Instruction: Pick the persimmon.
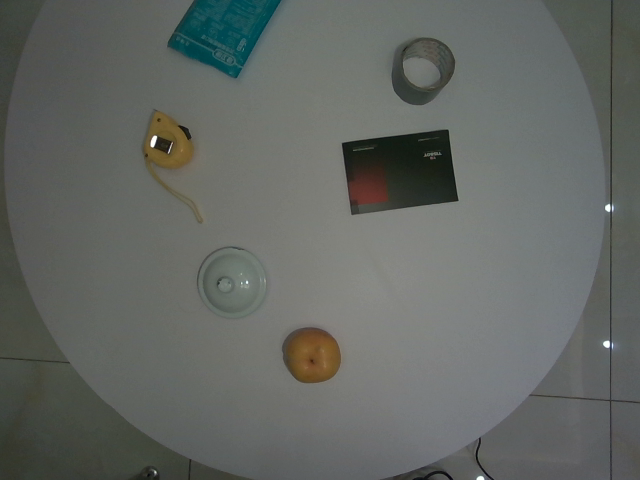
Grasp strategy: vertical